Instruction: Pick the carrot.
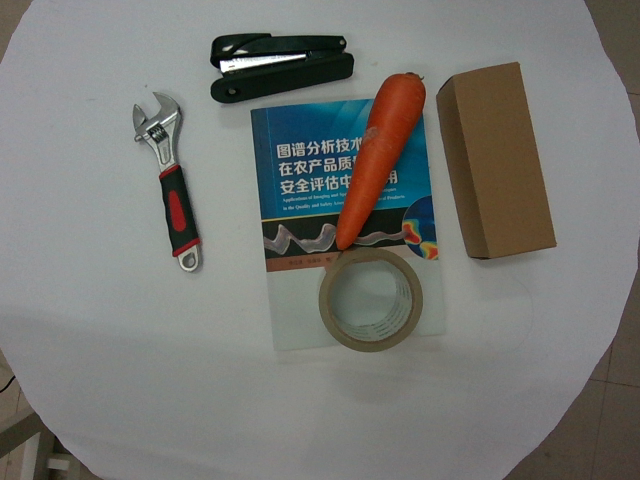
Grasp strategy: vertical